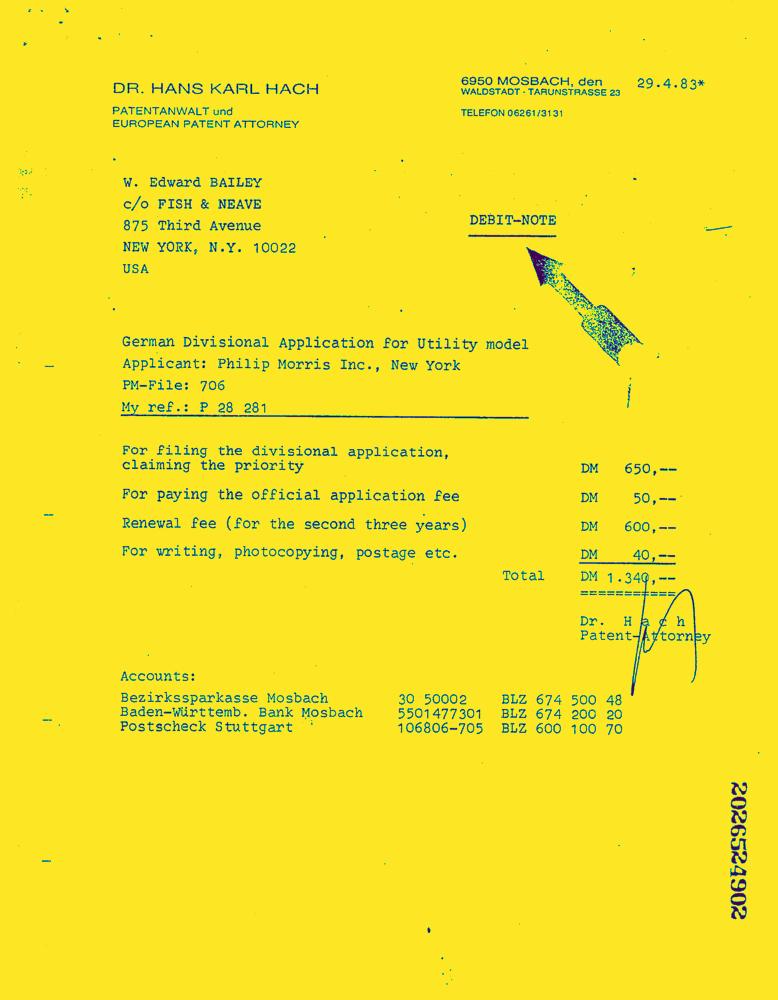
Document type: Invoice-Doc